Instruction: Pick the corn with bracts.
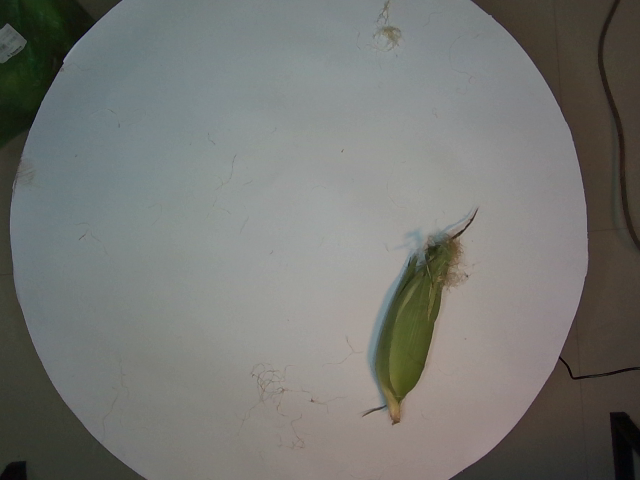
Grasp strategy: vertical